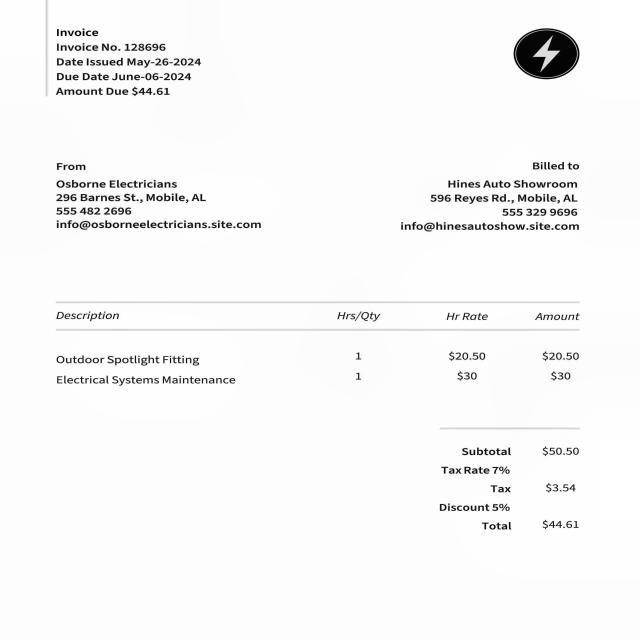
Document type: Invoice